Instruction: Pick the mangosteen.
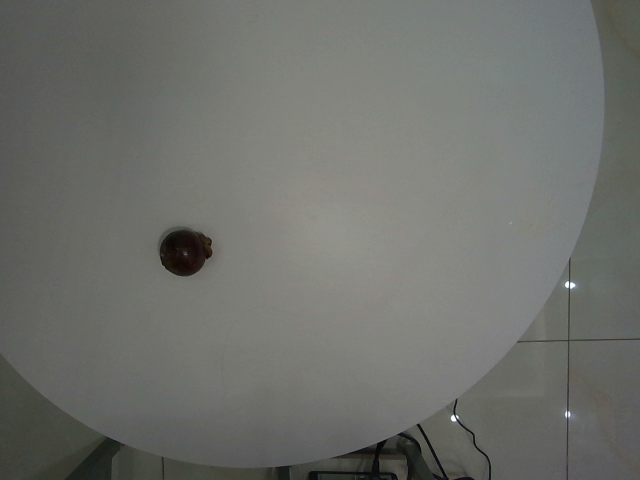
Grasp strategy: vertical